Question: How is the property described in the document?
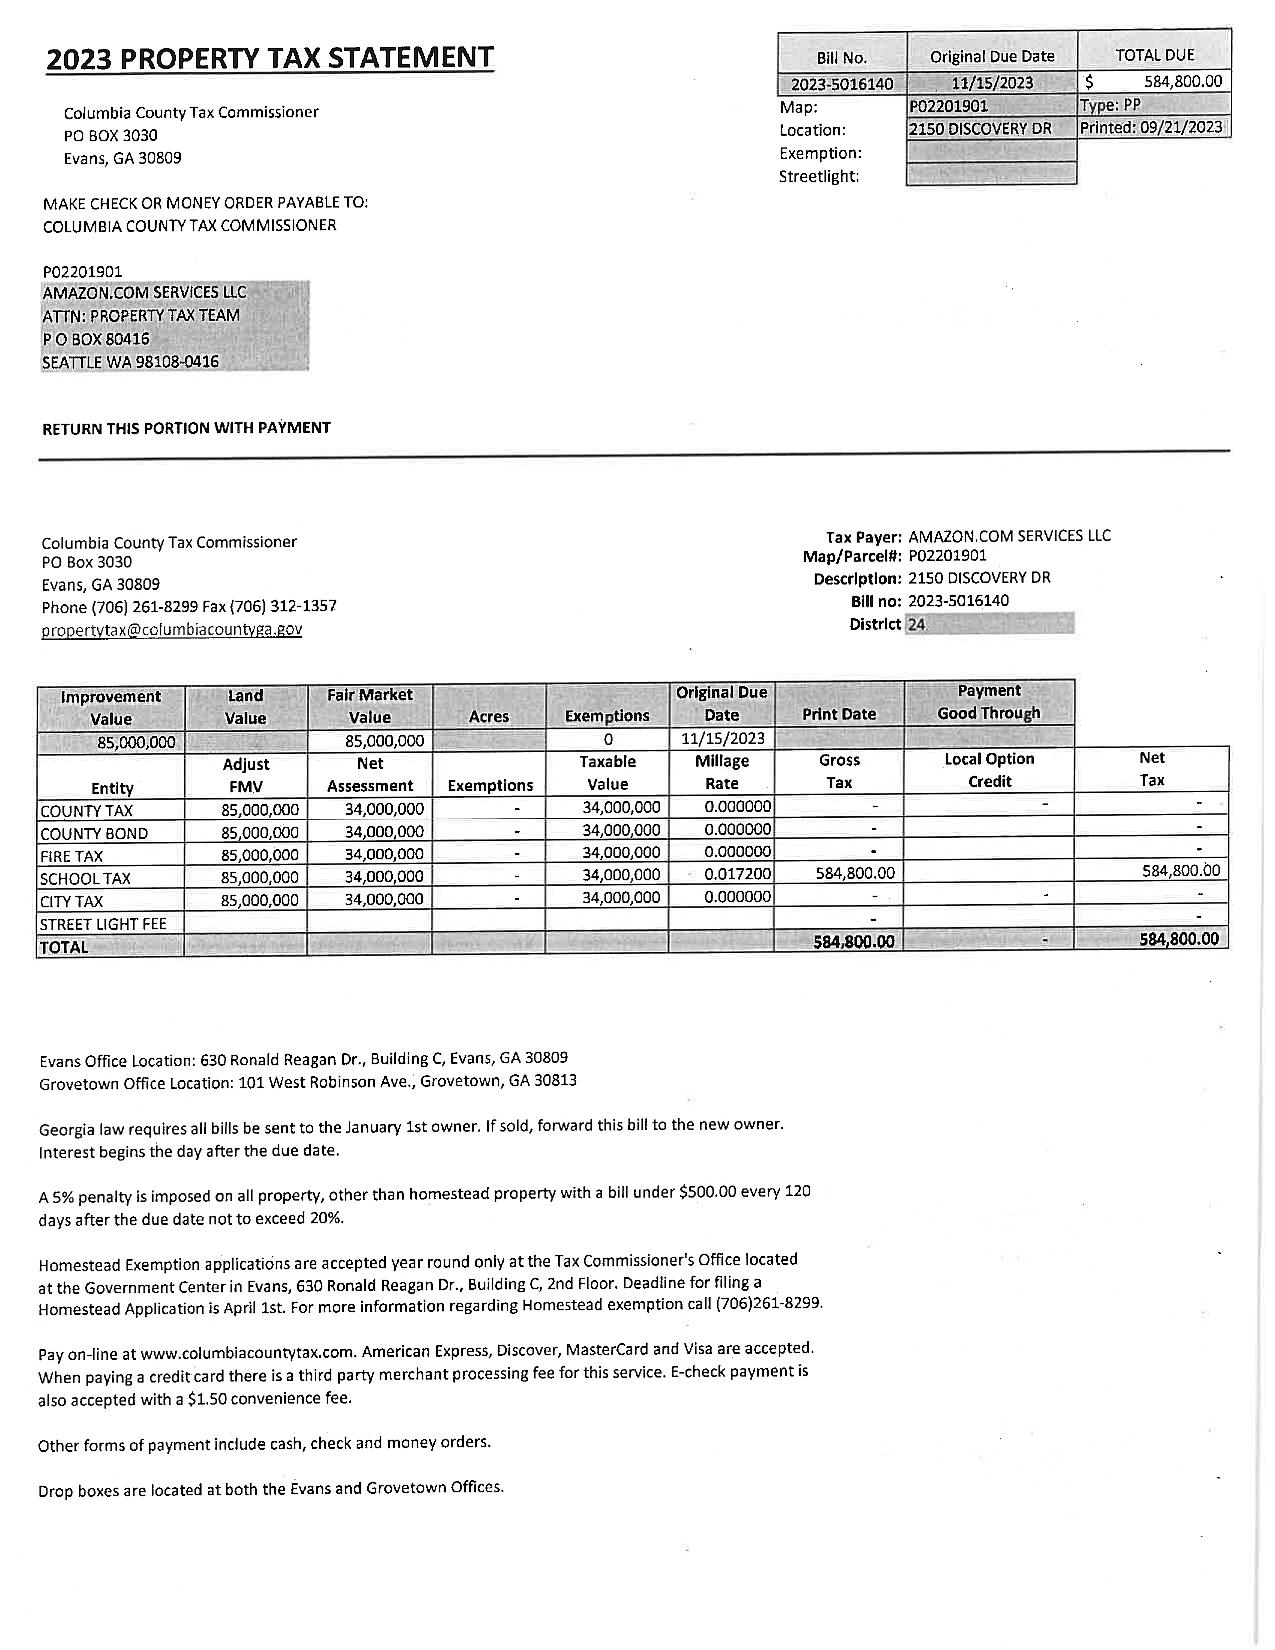
Answer: "2150 DISCOVERY DR"